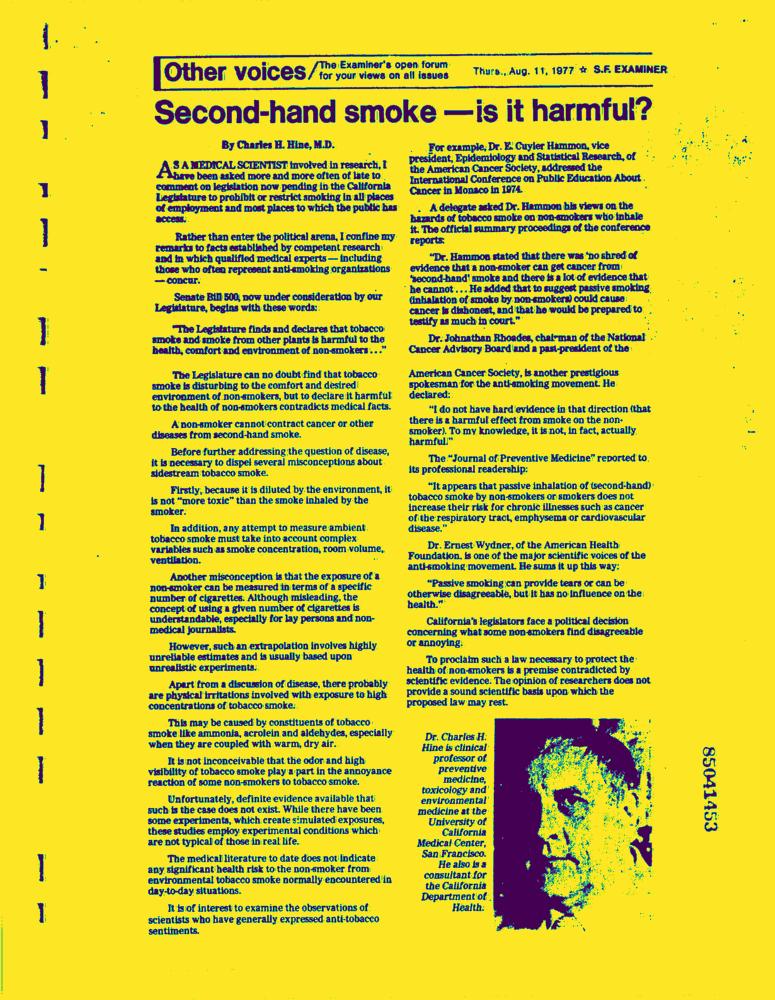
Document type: News-Article